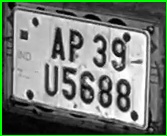
License plate number: AP 39U 5688